Question: What do the imaging results show?
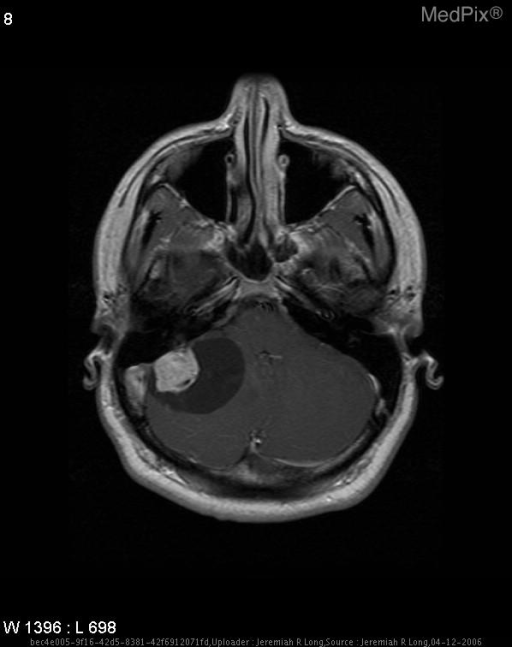
Answer: The imaging shows Aggressive cystic mass lesion in the right aspect of the posterior fossa measuring 4.8 cm by 3.1 cm by 2.3 cm with a solid enhancing mural nodule measuring approximately 2.1 cm in diameter.  There is mild to moderate surrounding edema and flow voids are present within the mural nodule. Aggressive cystic mass lesion in the right aspect of the posterior fossa measuring 4.8 cm by 3.1 cm by 2.3 cm with a solid enhancing mural nodule measuring approximately 2.1 cm in diameter.  There is mild to moderate surrounding edema and flow voids are present within the mural nodule.

T1 post-gadolinium: cystic lesion with mural nodule demonstrating uniform enhancement..